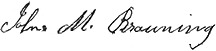
Signature of: john browning